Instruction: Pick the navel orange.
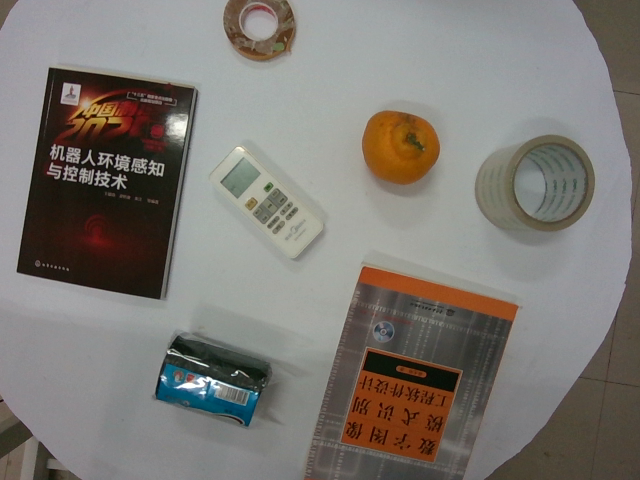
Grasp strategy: vertical